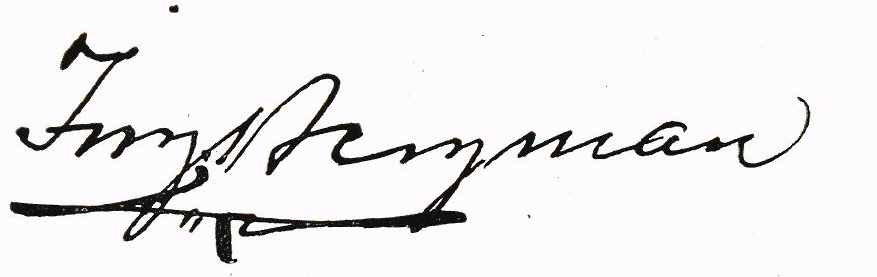
Signature of: ingebrikt bergman